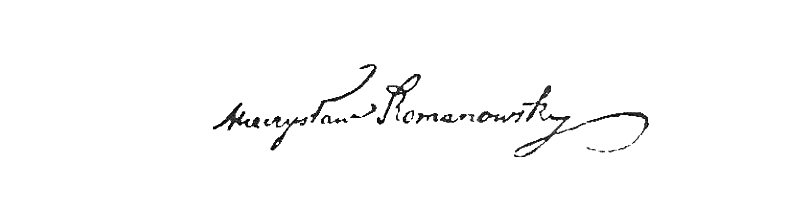
Signature of: mieczysław romanowski